Question: What is the suspected problem?
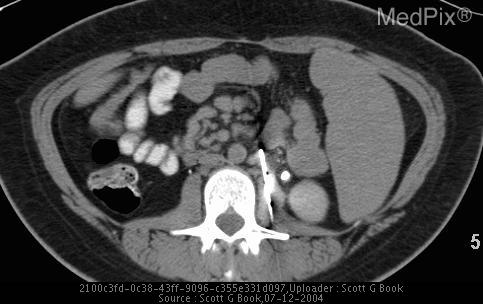
Answer: The findings suggest 1. Lungs with reticulonodular interstitial pattern.
2. Nephrolithiasis.
3. Diffuse lymphadenopathy.. CT guided biopsy of retroperitoneal node.. The patient might have a history of 34 year old female presents to the emergency room with abdominal pain..